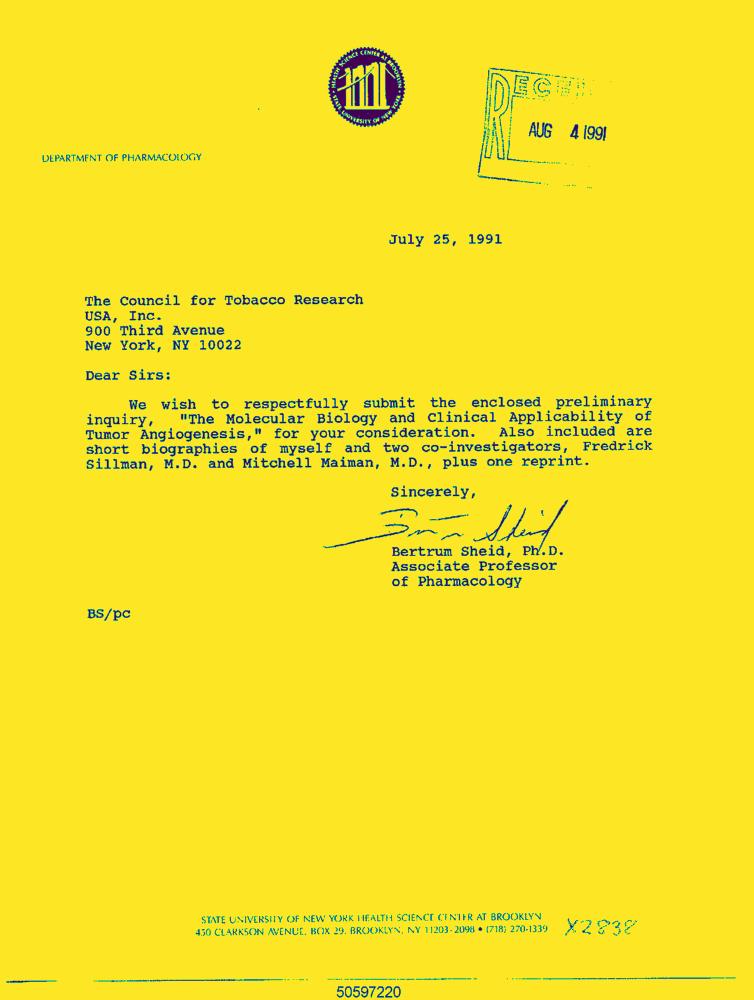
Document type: Letter-Doc